Question: What is the name of the tenant mentioned in the document?
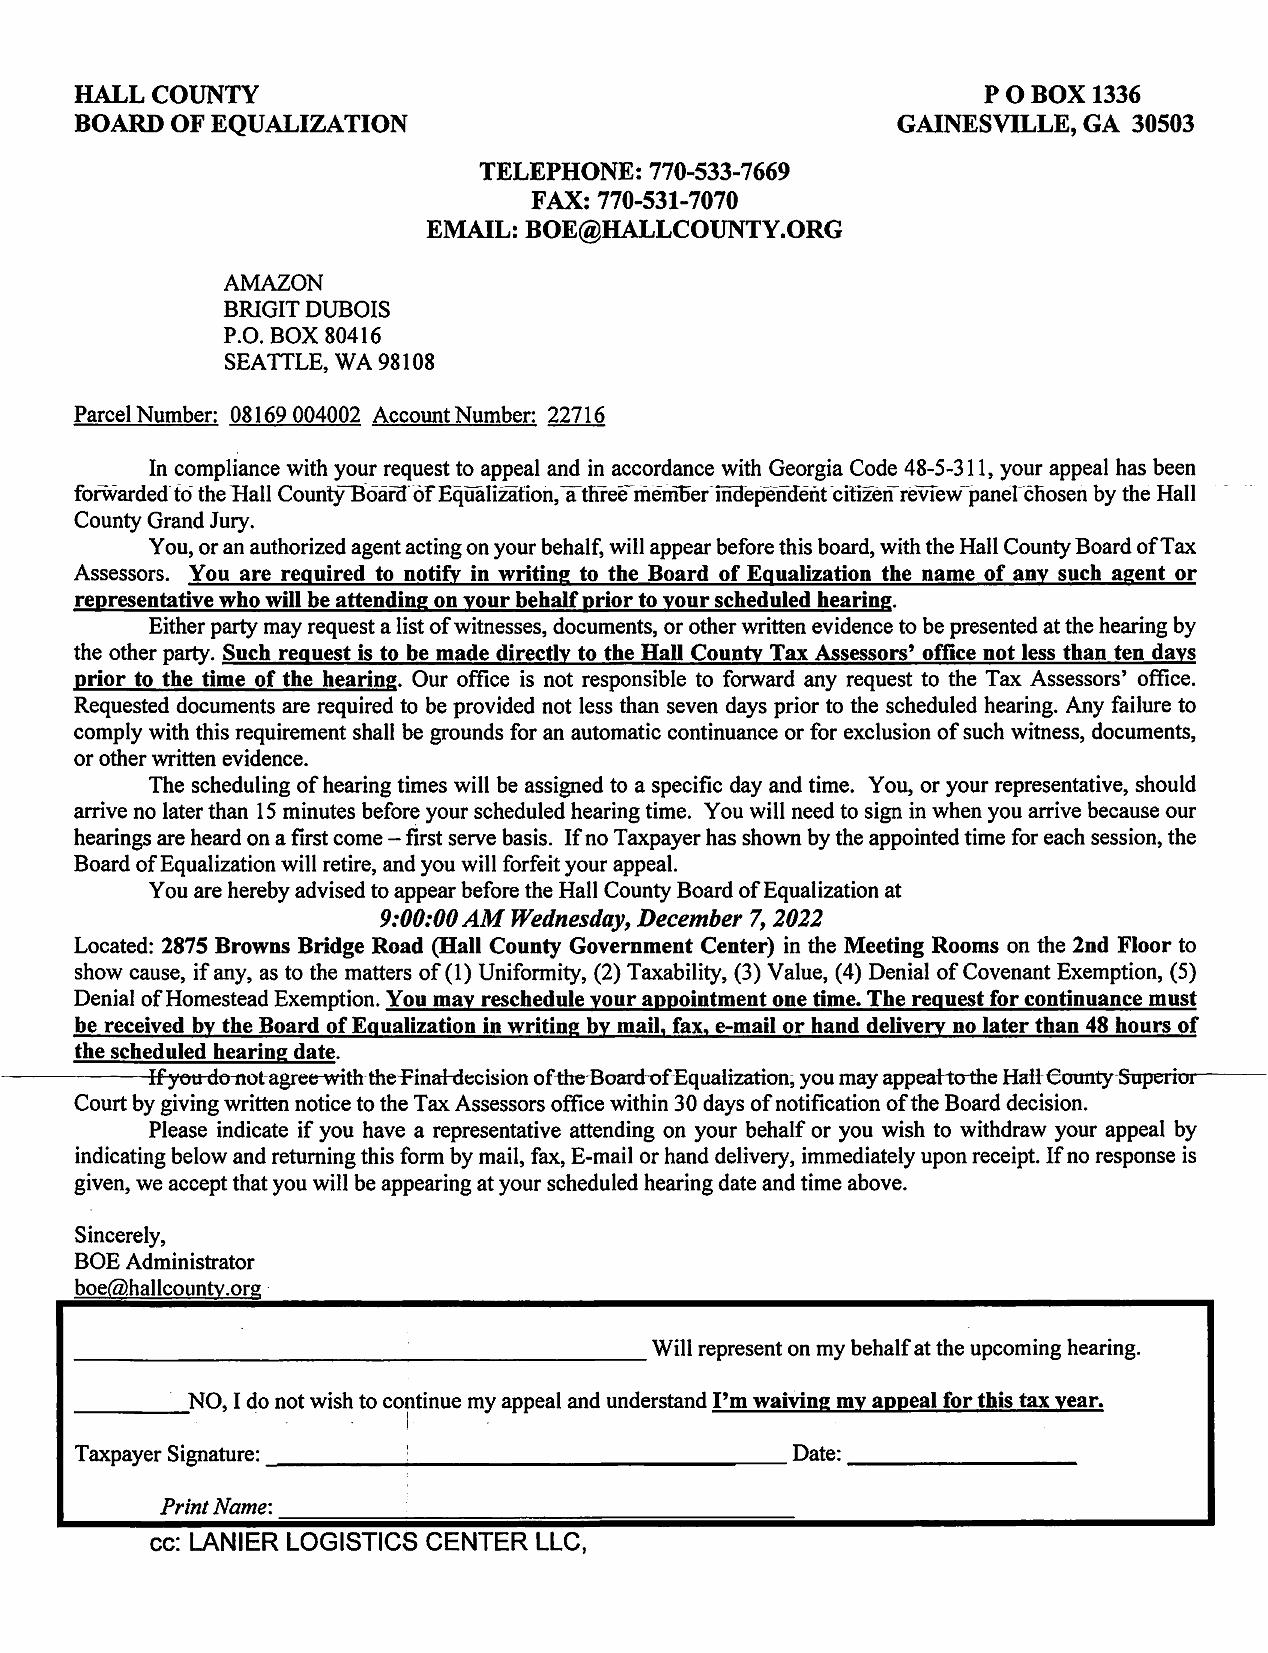
Answer: "AMAZON BRIGIT DUBOIS"